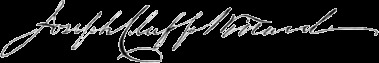
Signature of: joseph clapp willard